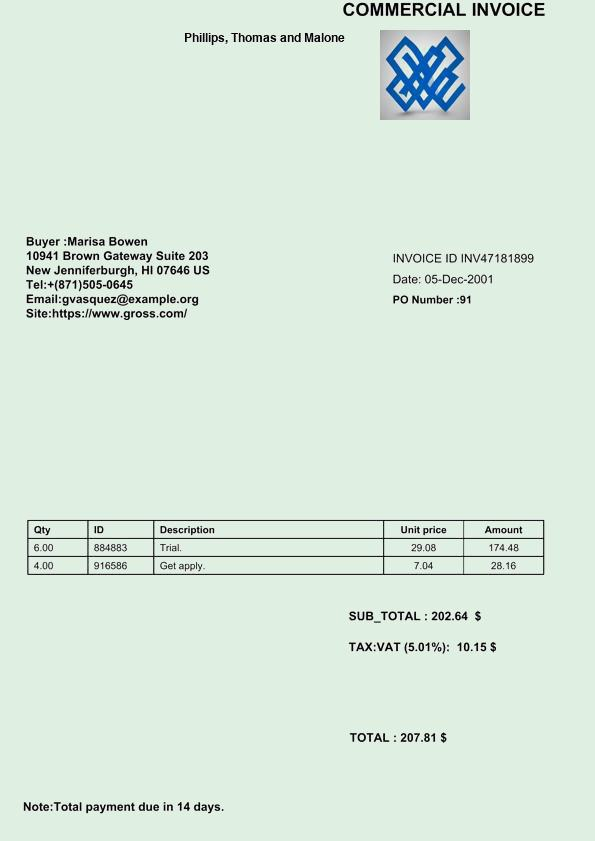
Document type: Invoice